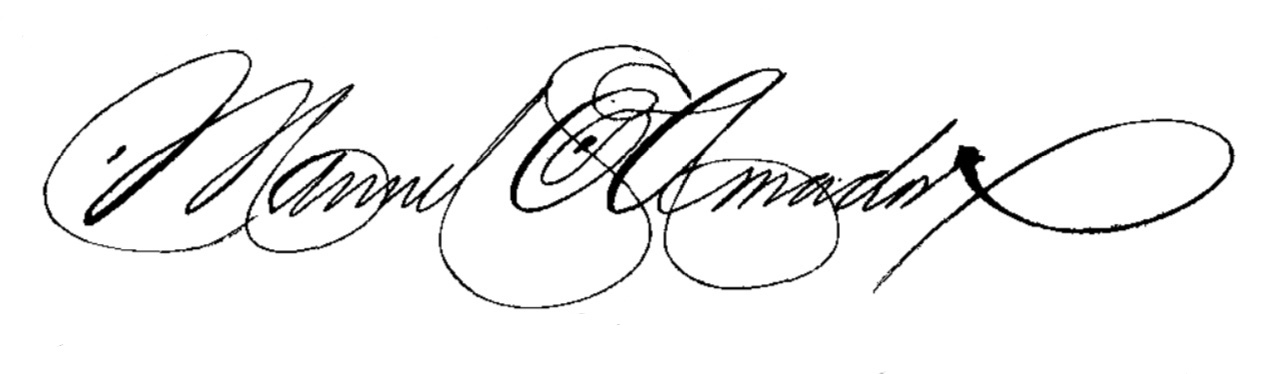
Signature of: manuel amador guerrero